Question: What is the main concern?
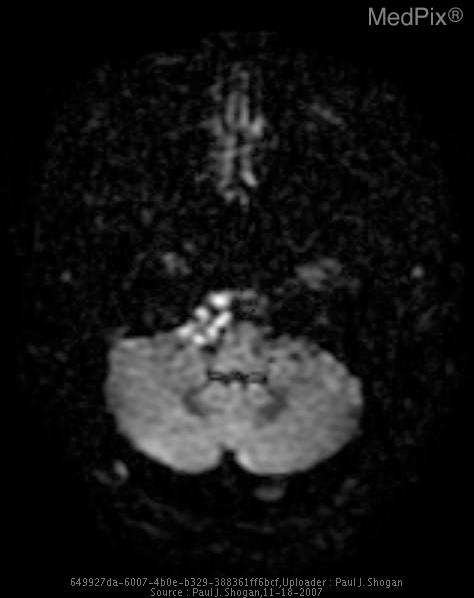
Answer: The findings suggest Noncontrast CT:  The patient is status post right suboccipital craniotomy.  There is a subtle area of hypoattenuation off-midline to the right, anterior and lateral to the pons.

Contrast enhanced CT demonstrates a subtle area of nonenhancing hypoattenuation off-midline to the right, anterior and lateral to the medulla.

MRI:

Sagittal T1-weighted FLAIR demonstrates expansion of the prepontine cistern, and enlargement of the CSF space anterior to the proximal cervical spinal cord and medulla, with displacement of the medulla posteriorly.  This space contains an extra-axial mass, demonstrating heterogeneous signal intensity.

Coronal T2-weighted FLAIR demonstrates heterogeneous signal intensity in the prepontine cistern.

Axial T1 weighted images demonstrates the prepontine cistern extra-axial mass that is near CSF signal intensity with enlargement of the pre-medullary cistern.

Axial T2 weighted images demonstrates the lamellated mass, which is heterogenous in signal intensity posterior to the hypophsial fossa and anterior to the basilar artery.

Axial T1-weighted image with gadolinium demonstrates no significant enhancement of the extra-axial mass.

Axial Diffusion Weighted image demonstrate restricted diffusion.

Sagittal 3D FIESTA demonstrates low signal in the prepontine cistern, and enlargement of the CSF space anterior to the proximal cervical spinal cord and medulla.

Axial 3D FIESTA image demonstrates low signal intensity in the prepontine cistern, medial to cranial nerve V, and adjacent to the right cranial nerve VII and VIII complex.. Axial Diffusion Weighted image demonstrate areas of restricted diffusion within the prepontine cistern mass (high signal intensity on DW images).  Foci of low signal intensity are identified within the mass that likely represent CSF channels trapped within the tumor.. The patient might have a history of 52 yo female with complaint of hearing loss..